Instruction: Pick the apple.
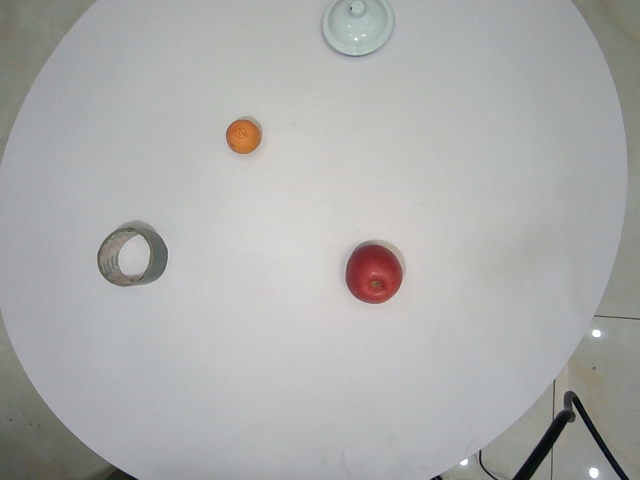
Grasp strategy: vertical